Question: What might the diagnosis be?
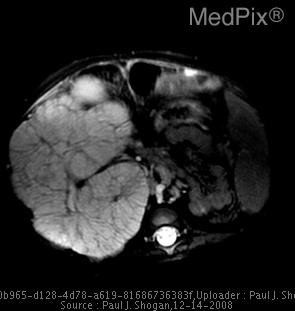
Answer: The possible diagnosis includes DDx of AP radiographs of the abdomen.

Neonatal Ascites...Biliary Ascites (Perforation of Bile Duct), Urinary Ascites (Intraperitoneal bladder, ureteric, or upper tract perforation/ Posterior Urethral Valves), Chylous Ascites (congenital lymphatic abnormality)

Neonatal Abdominal Mass....Renal (Multicystic Dysplastic Kidney, Hydronephrosis, Polycystic Disease, Posterior Urethral Valves, Renal Vein Thrombosis (dehydration/hemoconcentration, Mesoblastic Nephroma)), Adrenal Masses (Hemorrhage, Neuroblastoma), Liver (Cysts, Hepatoblastoma, Hemangioendothelioma, Mesenchymal hamartoma, Metastatic Disease), Choledochal cyst, Duplication of GI Tract, Pelvic and Genital Tract (Ovarian Cysts, Hydrometrocolpos, Distended Bladder, Teratoma, Anterior Meningomyelocele).